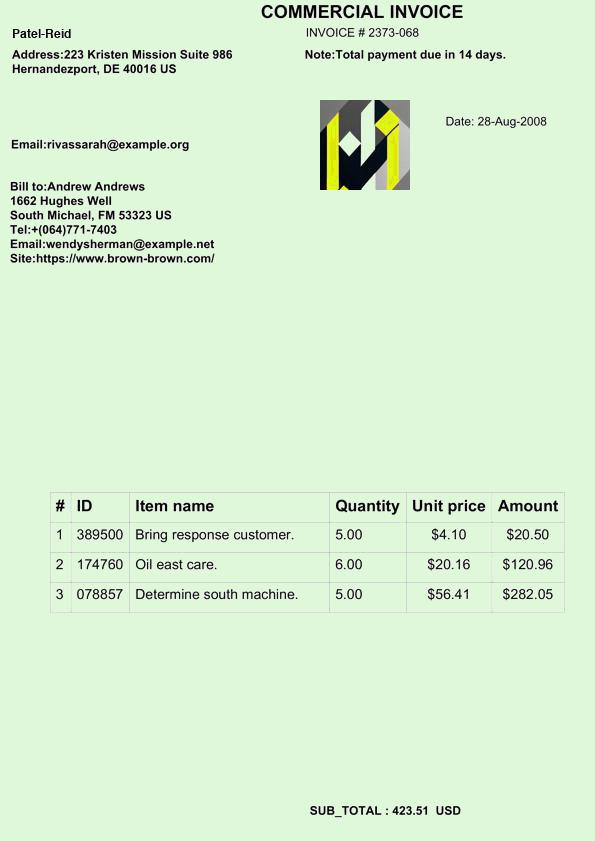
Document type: Invoice